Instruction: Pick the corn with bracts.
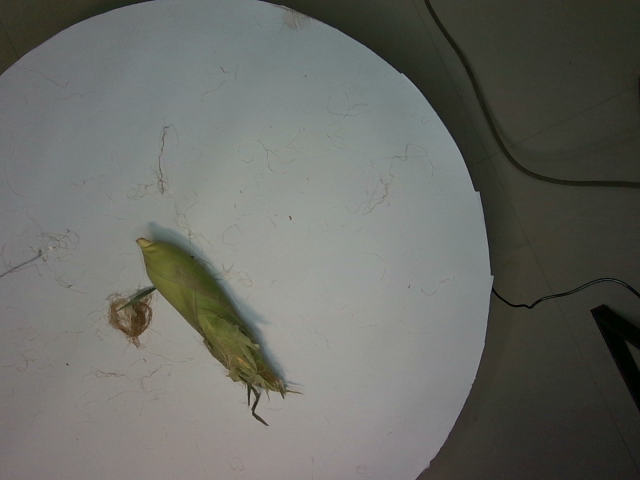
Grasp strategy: vertical